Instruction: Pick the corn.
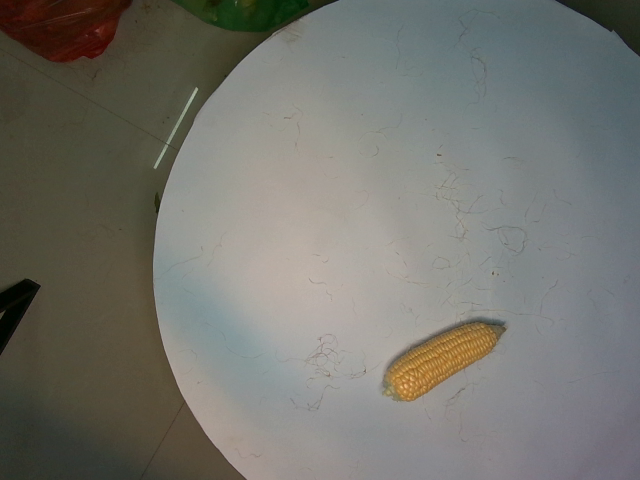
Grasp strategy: vertical